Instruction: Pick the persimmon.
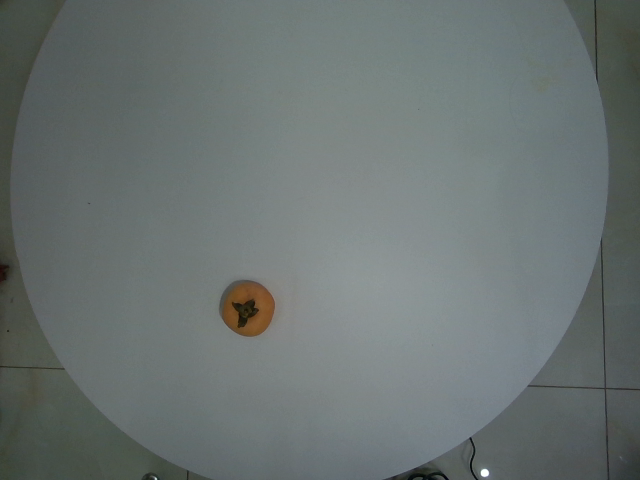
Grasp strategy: vertical